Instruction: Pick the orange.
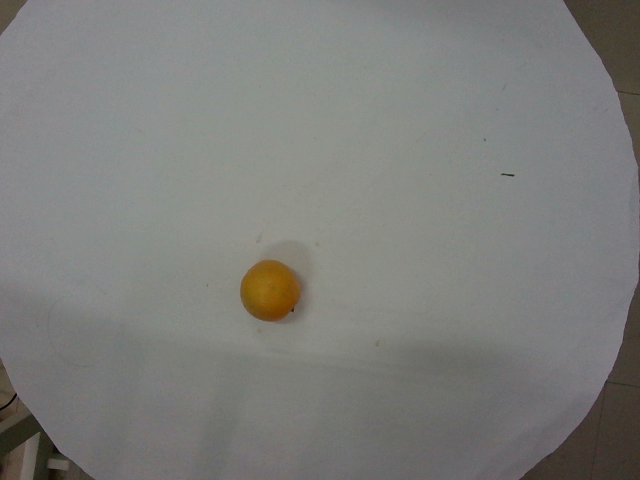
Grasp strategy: vertical